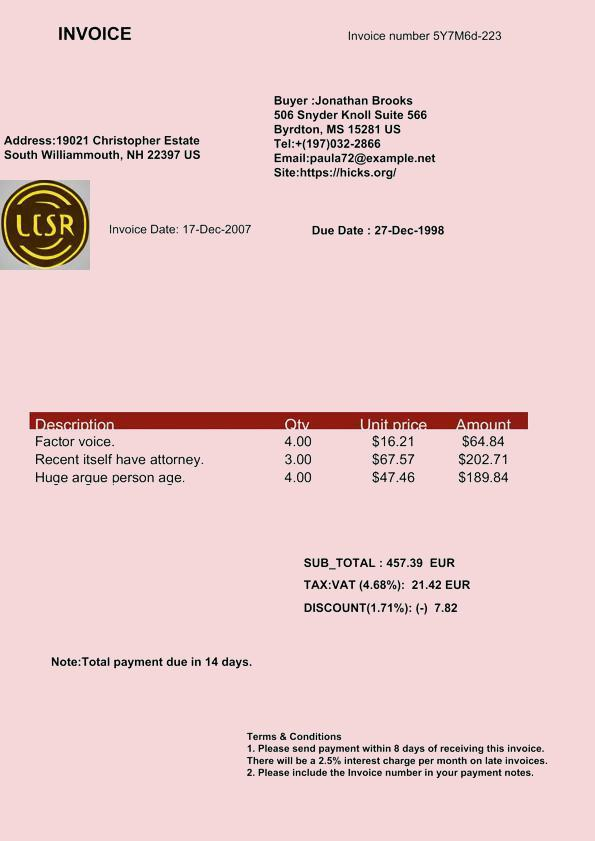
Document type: Invoice